Question: What could the diagnosis suggest?
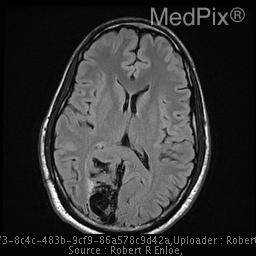
Answer: The possible diagnosis includes •  Arteriovenous Malformation
•  Aneurysm
•  Spontaneous intracerebral hemorrhage
•  Stroke
•  Intracranial neoplasm.